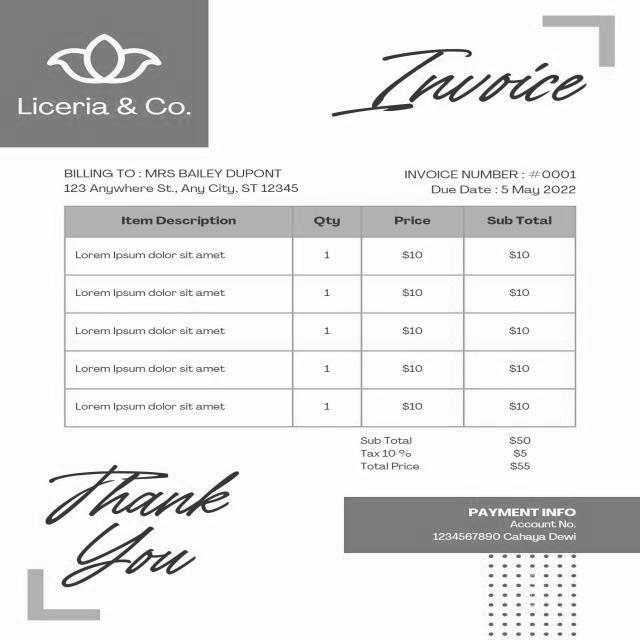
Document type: Invoice